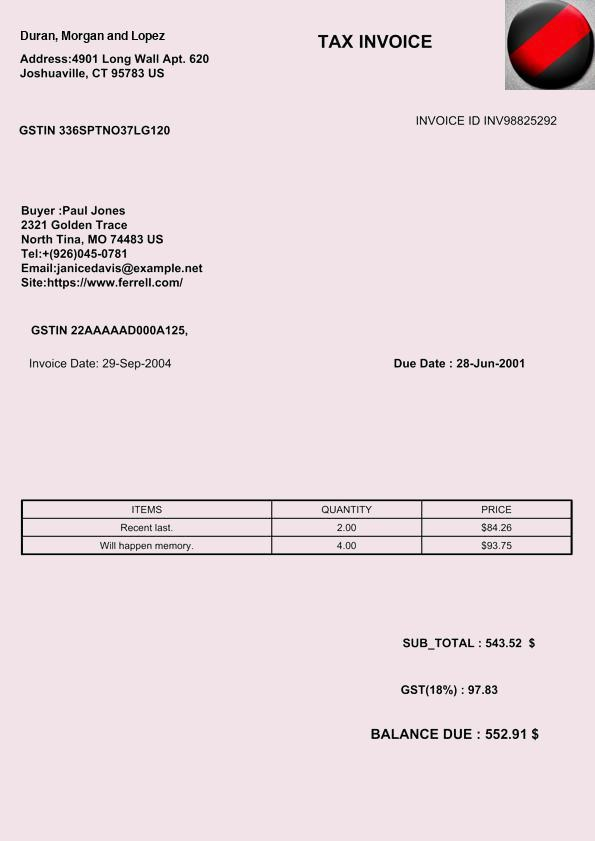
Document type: Invoice